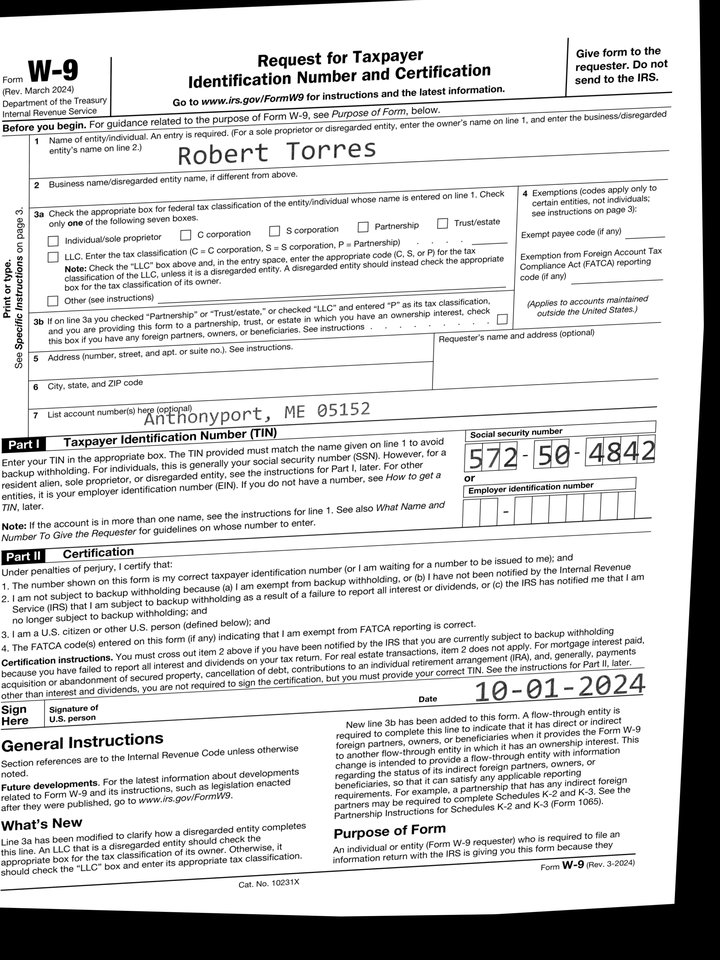
adr2: Anthonyport, ME 05152
cbx: no
ssn: 572504842
enm: Robert Torres
sdt: 10-01-2024